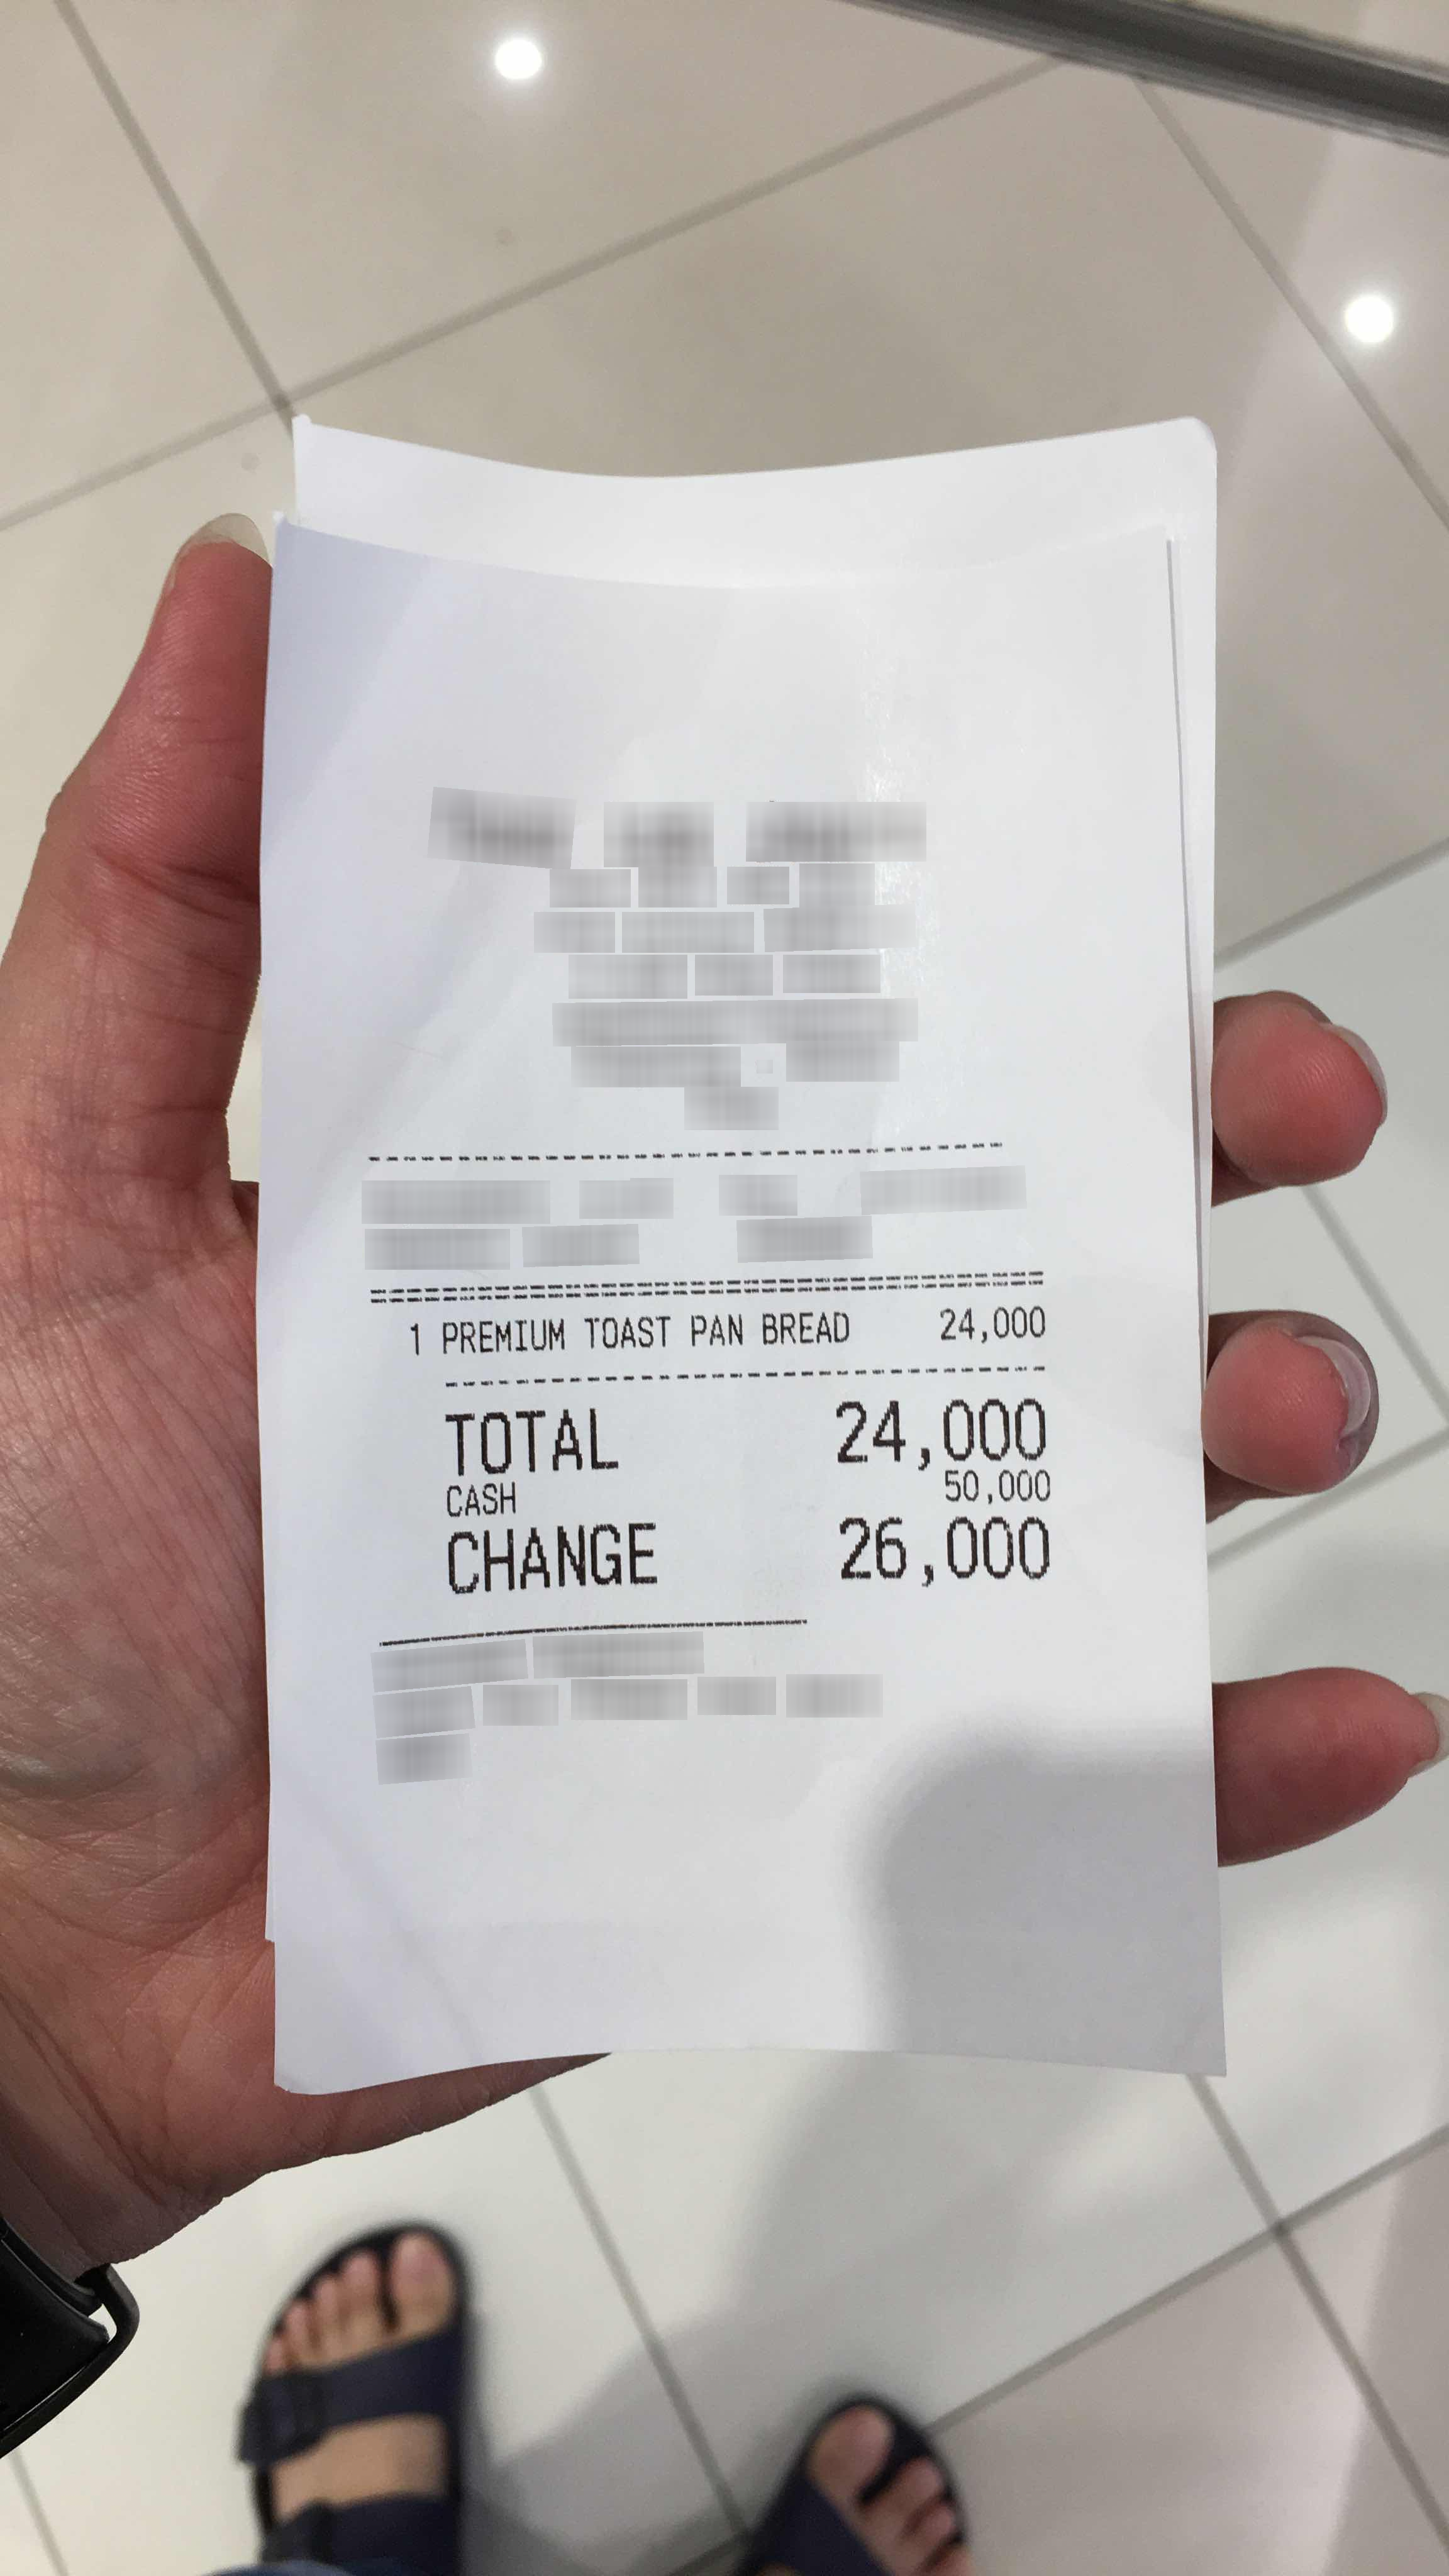
Receipt information:
total: 24,000
line_items: item_name: PREMIUM TOAST PAN BREAD
item_value: 24,000
item_quantity: 1